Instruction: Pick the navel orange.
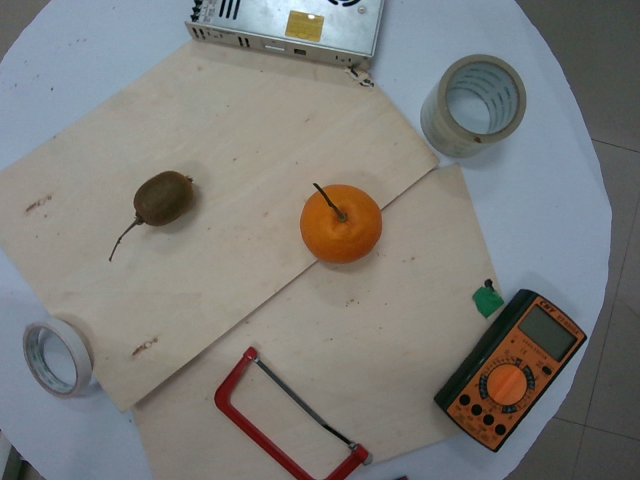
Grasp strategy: vertical